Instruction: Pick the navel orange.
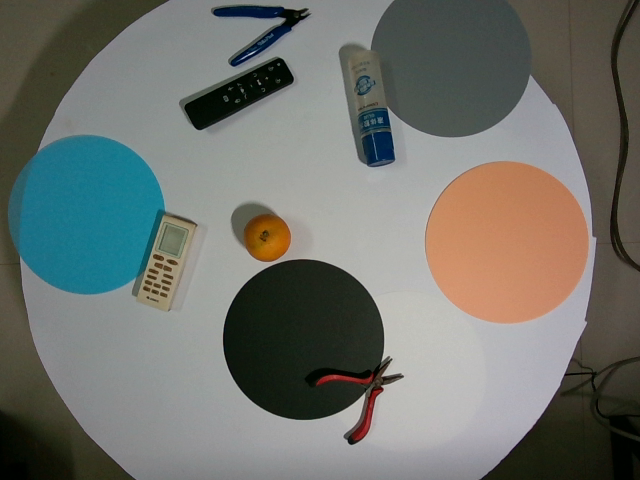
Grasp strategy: vertical